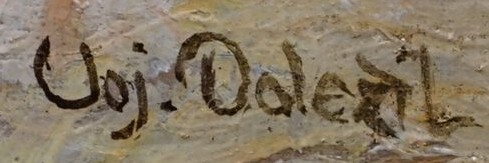
Signature of: vojtěch doležil